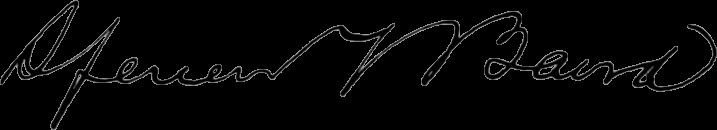
Signature of: spencer fullerton baird